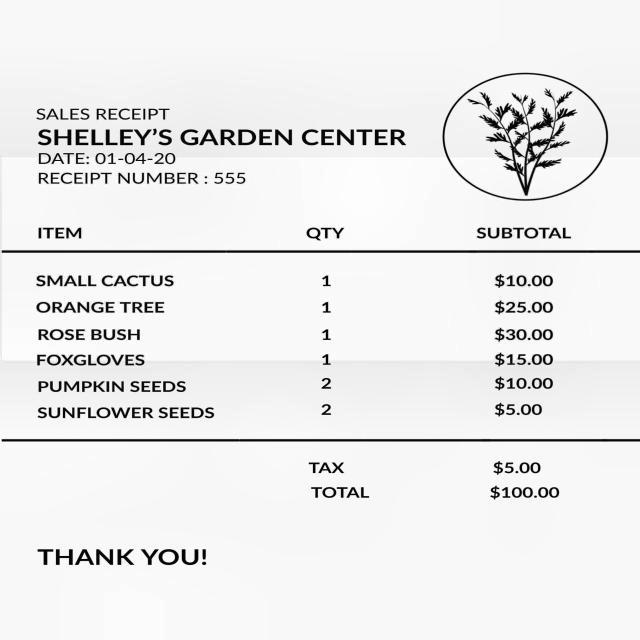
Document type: Invoice